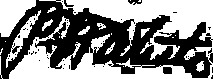
Signature of: benjamin f white